Question: What is the earliest payment due date mentioned in the document?
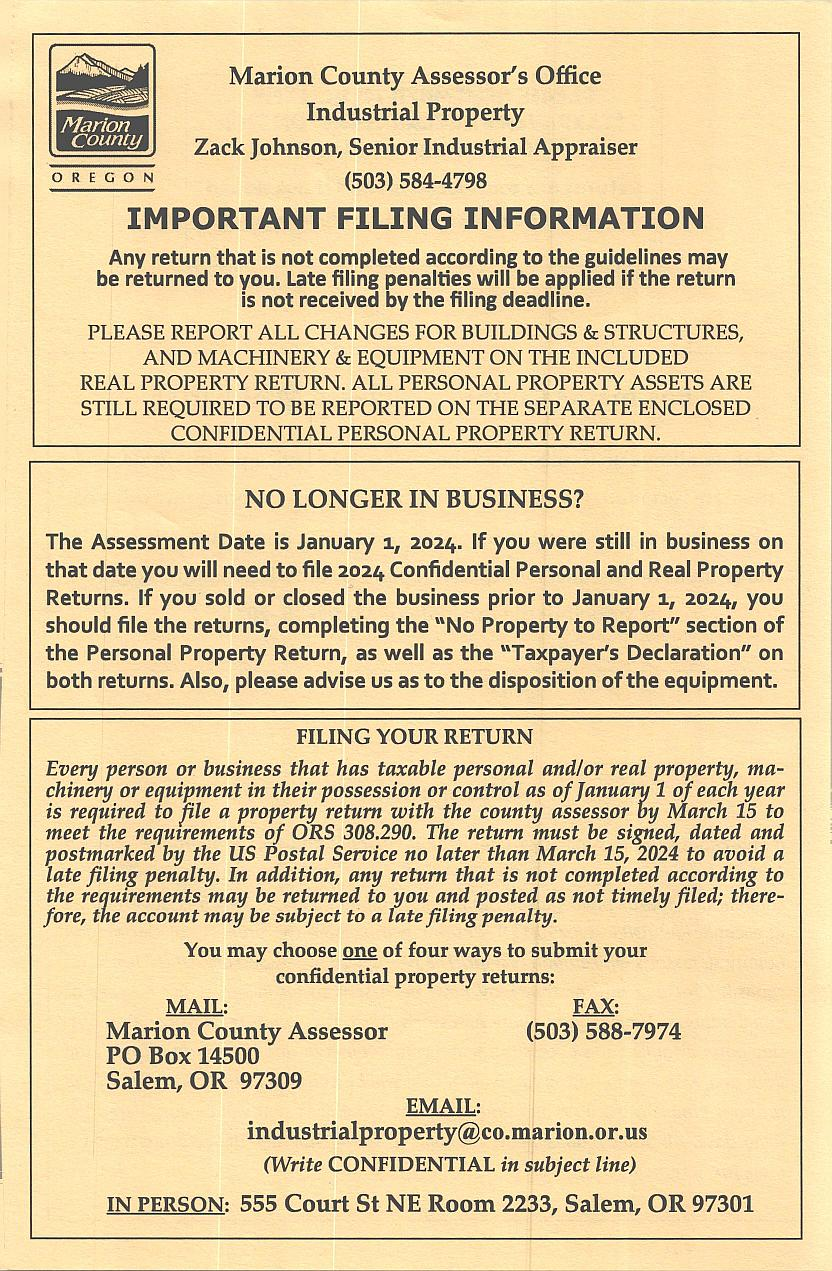
Answer: "1-Jan-24"